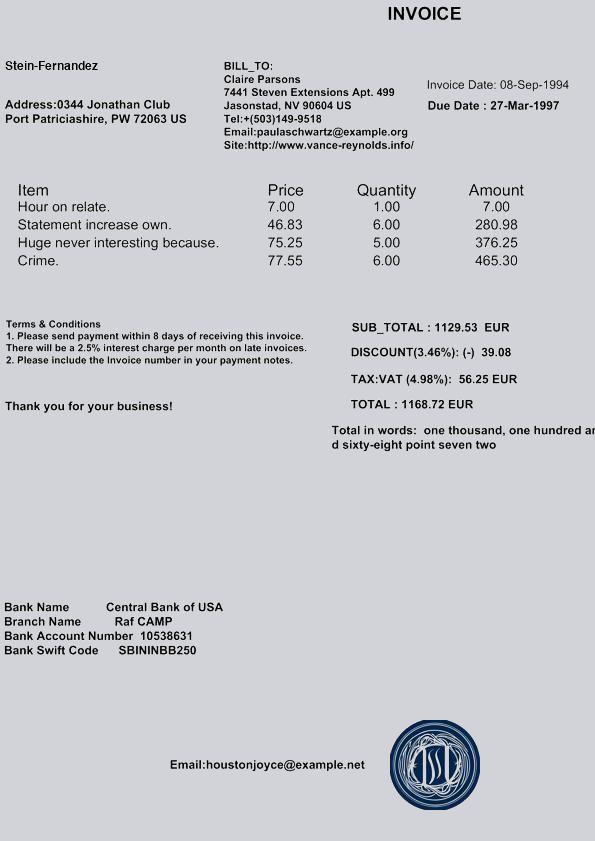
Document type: Invoice